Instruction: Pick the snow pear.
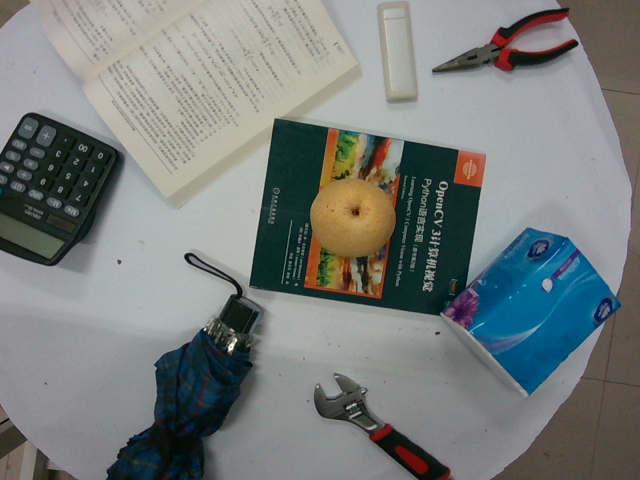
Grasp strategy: vertical